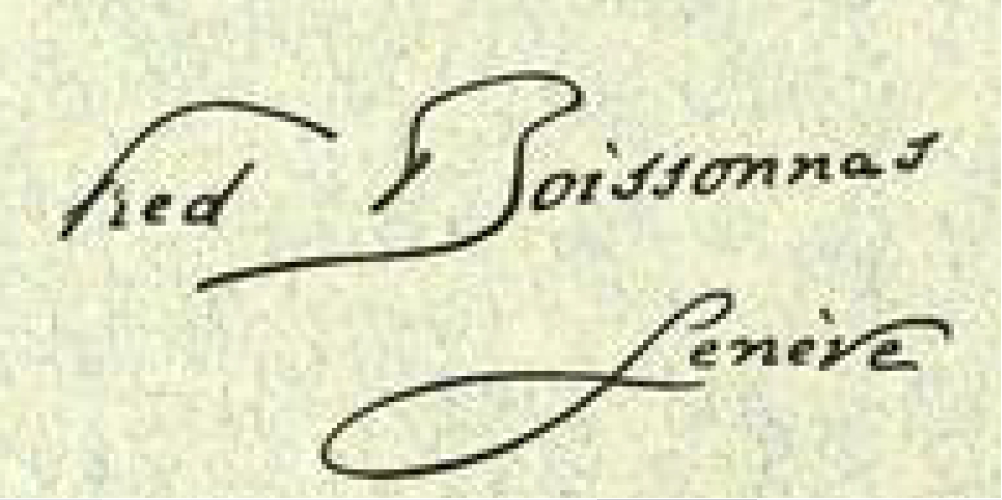
Signature of: frédéric boissonnas